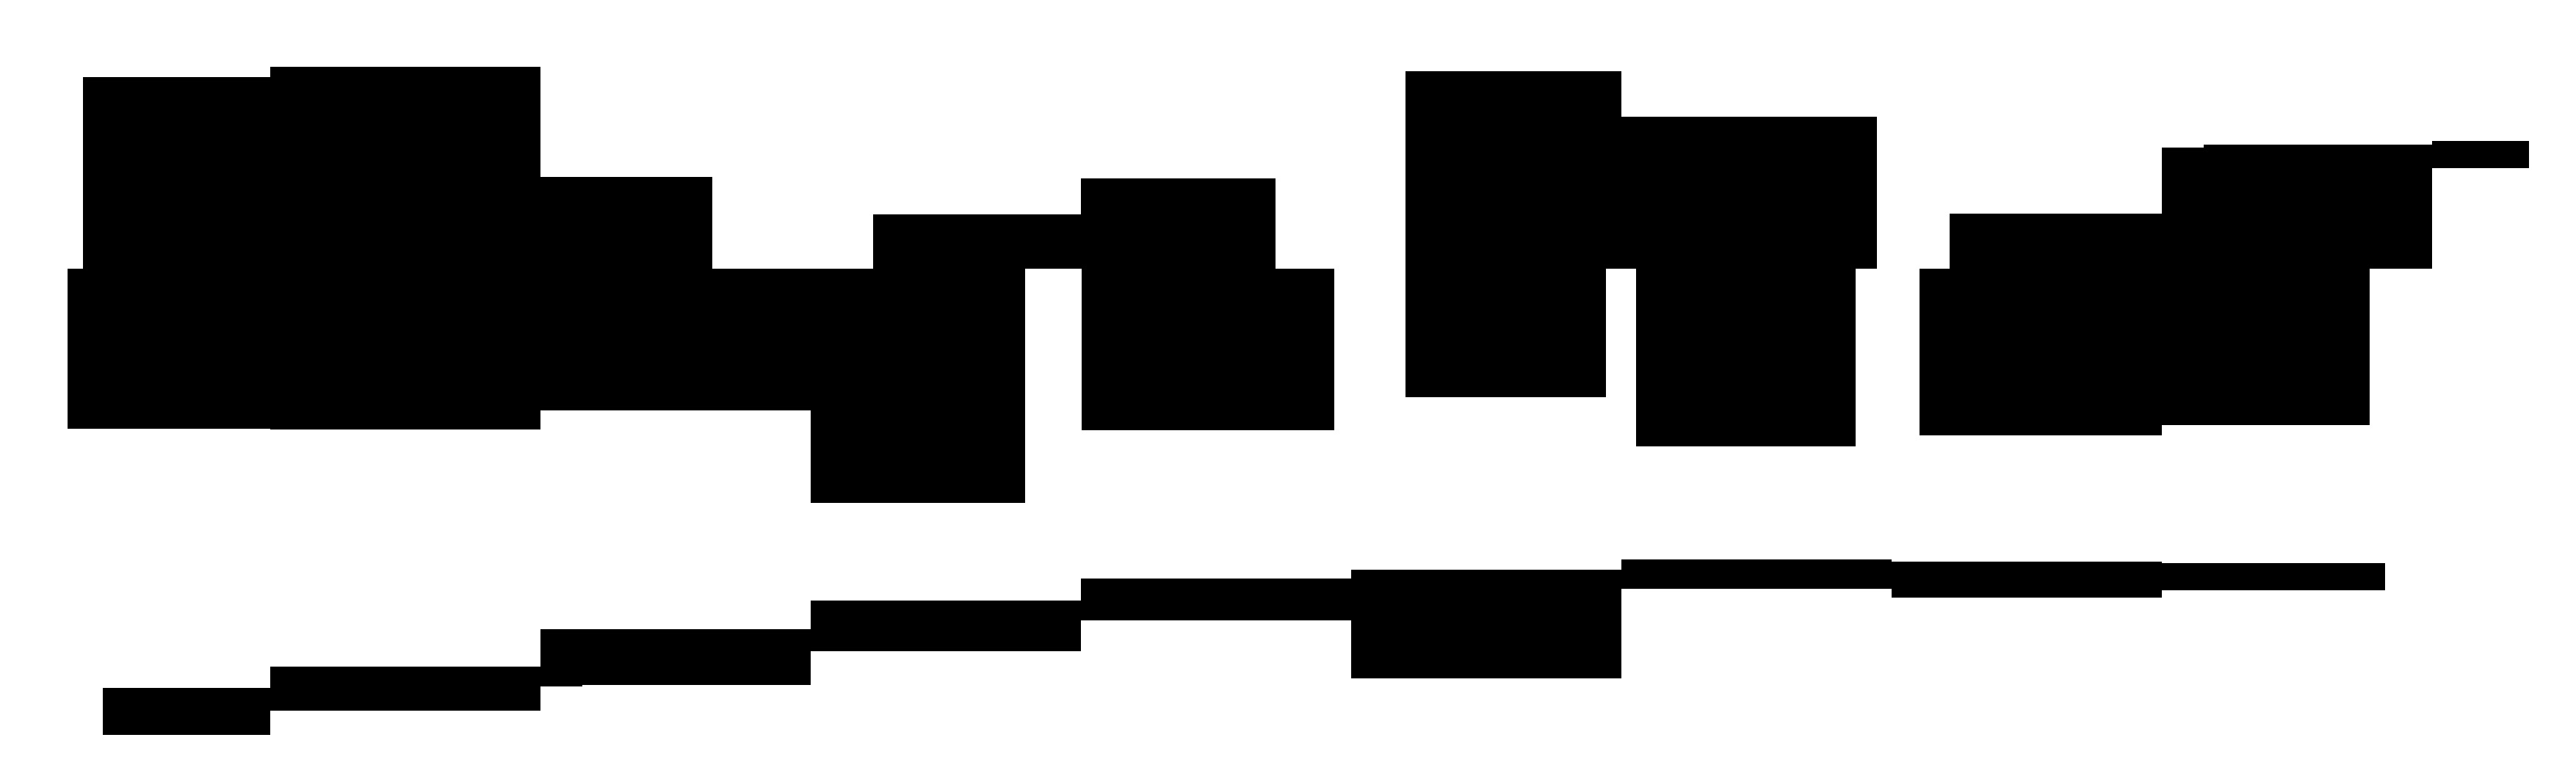
Signature of: b p koirala